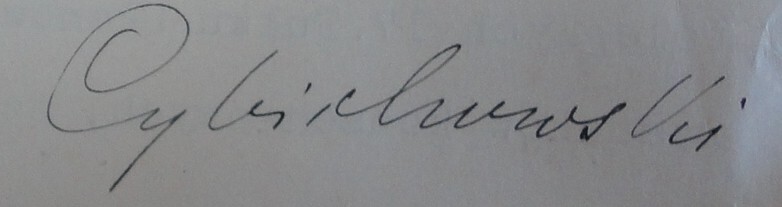
Signature of: stefan cybichowski